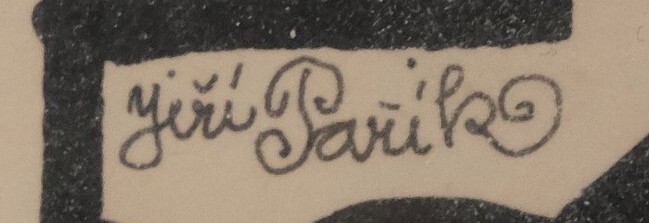
Signature of: jiří pařík